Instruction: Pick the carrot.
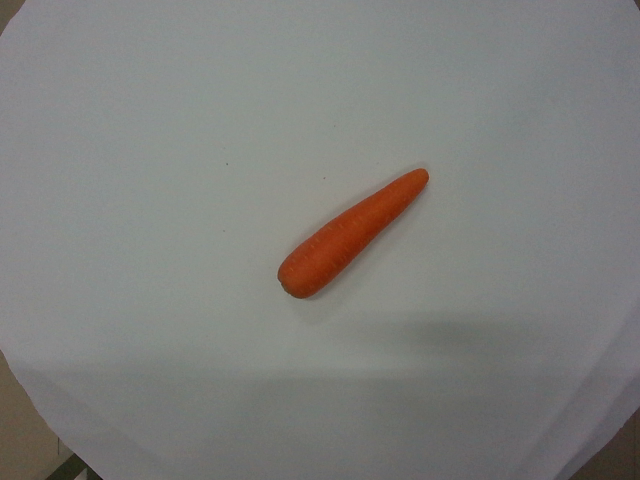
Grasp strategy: vertical